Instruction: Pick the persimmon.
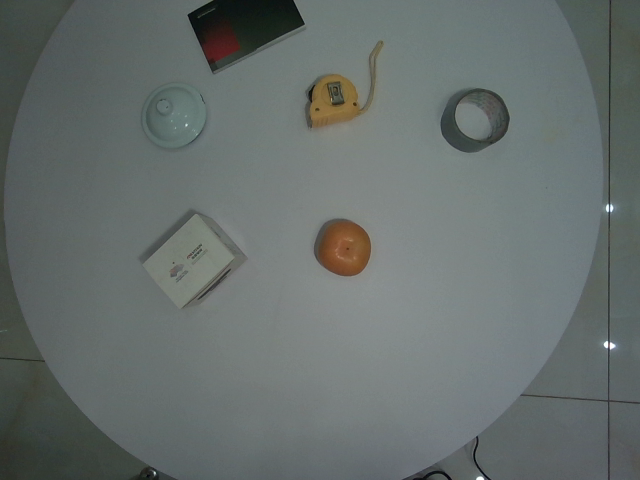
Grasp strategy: vertical